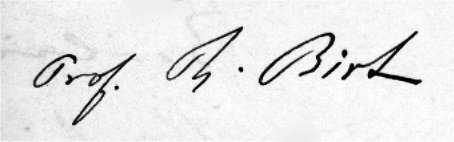
Signature of: theodor birt